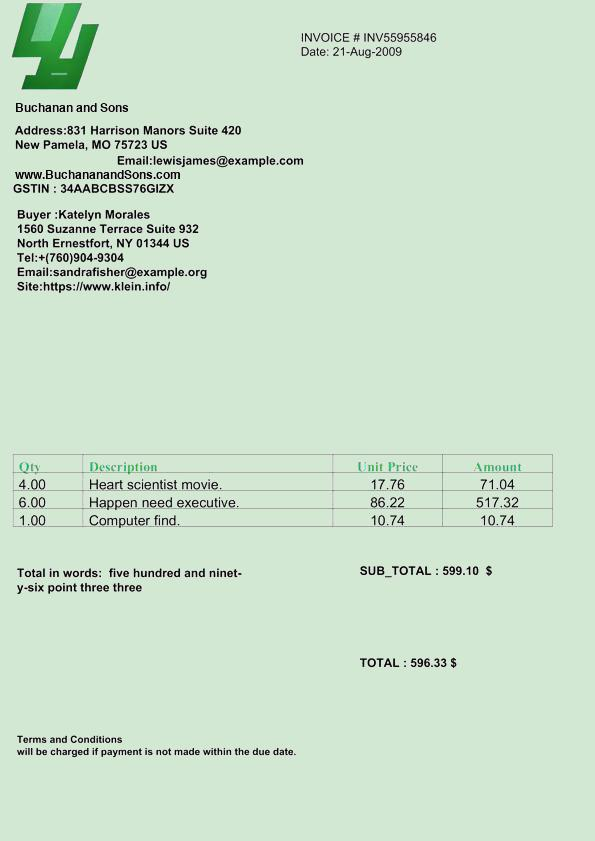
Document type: Invoice